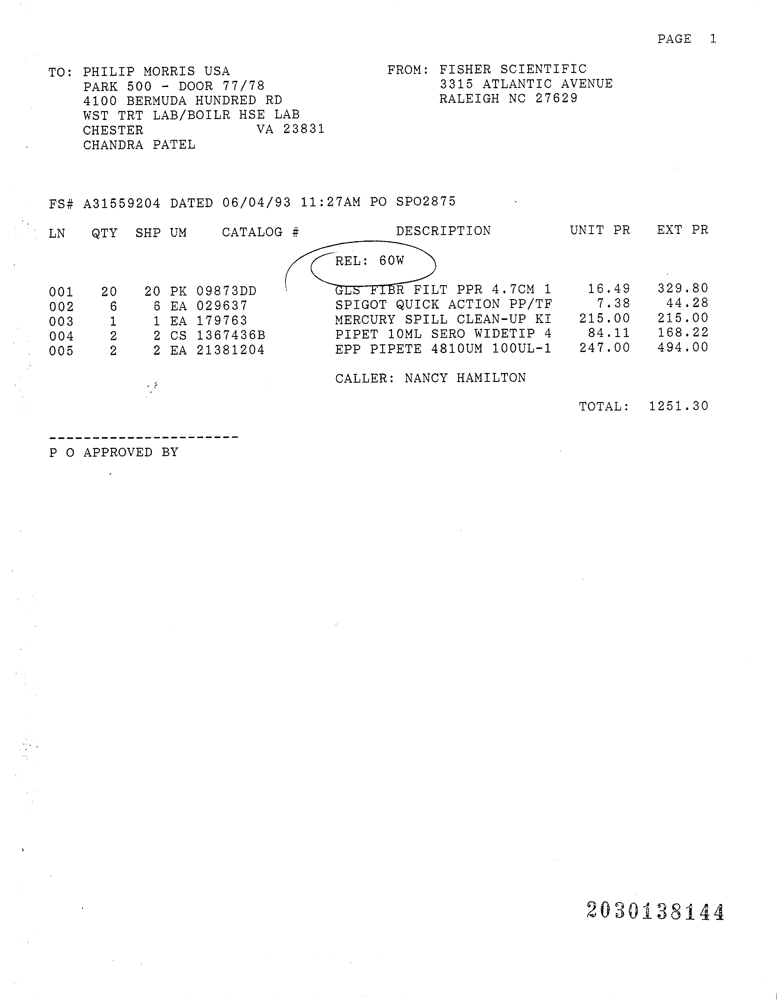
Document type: Invoice